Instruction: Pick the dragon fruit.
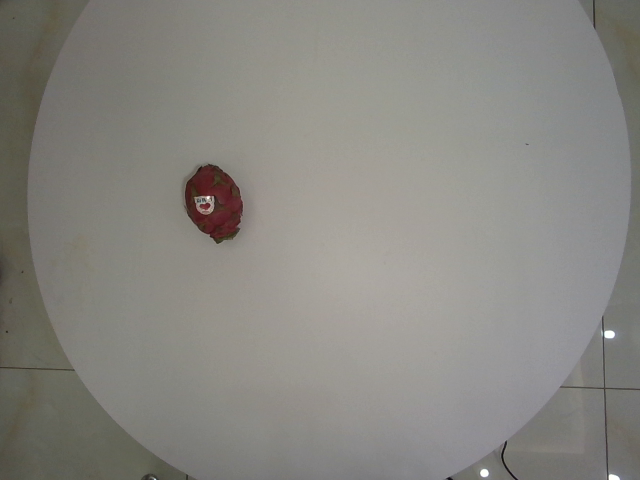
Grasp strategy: vertical